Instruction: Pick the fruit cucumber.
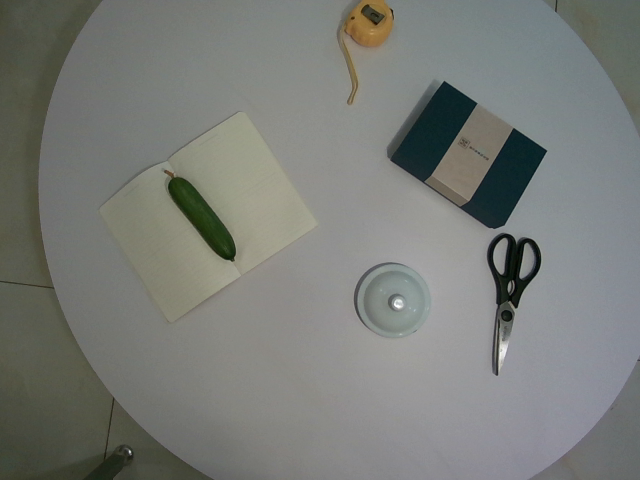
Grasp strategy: vertical